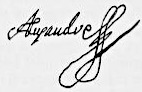
Signature of: alexander farnese